Question: How is the history relevant to the case?
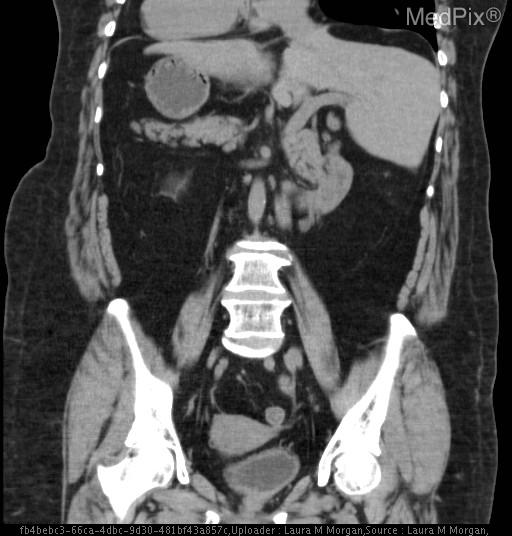
Answer: The patient's history of 64 y.o. woman with symptoms of pulmonary embolism. is key in understanding the case.